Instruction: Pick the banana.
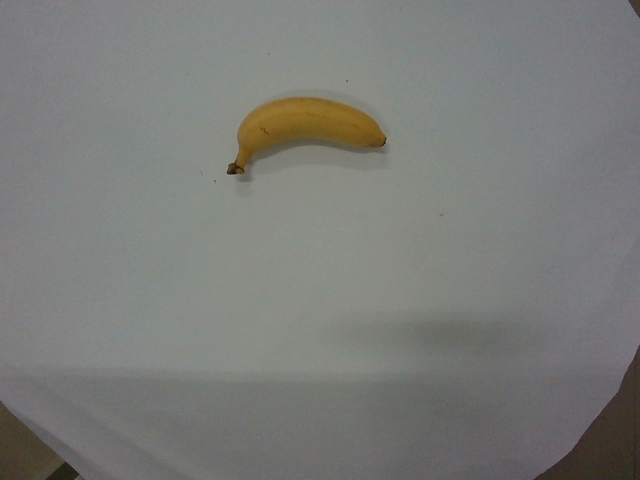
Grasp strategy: vertical